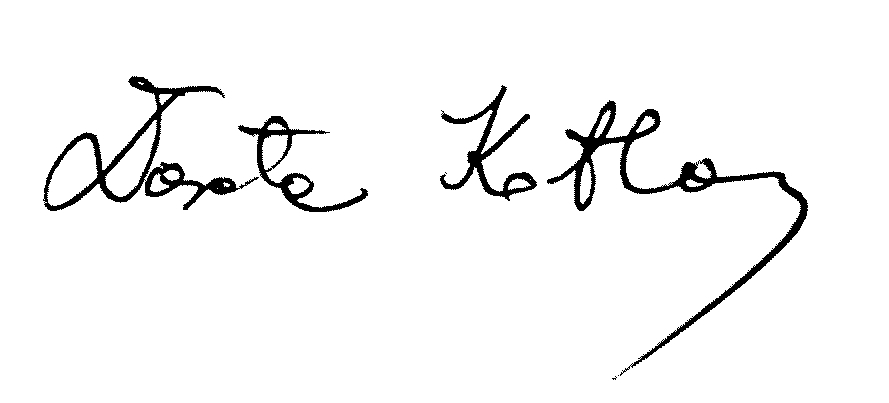
Signature of: dorota kotlorz